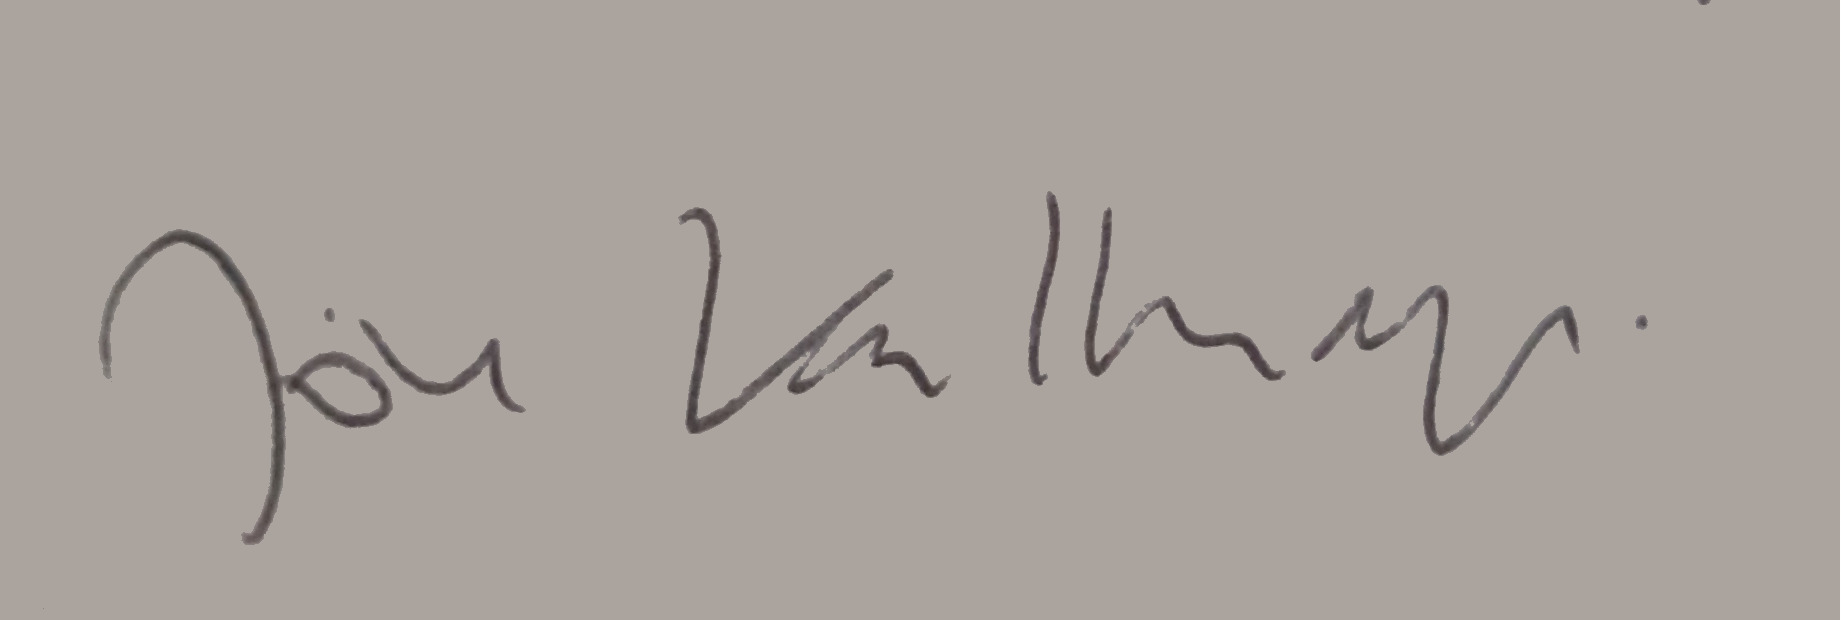
Signature of: jón kalman stefánsson